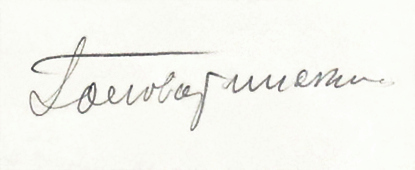
Signature of: q4141739